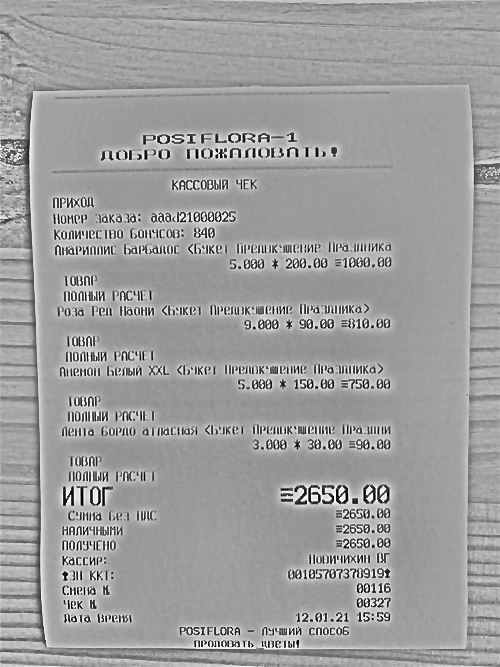
Продавец: POSIFLORA-1
Дата: 12.01.21
Товары: Направление Барбадос «Букет Президентского Правдива»; Роза Реп Наони «Букет Президентского Правдива»; Антони Белый XXL «Букет Президентского Правдива»; Лента бордо атласная «Букет Президентского Правдива»
Количество: 5.000; 9.000; 5.000; 3.000
Цена: 200.00; 90.00; 150.00; 30.00
Сумма: 1000.00; 810.00; 750.00; 90.00
Итого: 2650.00